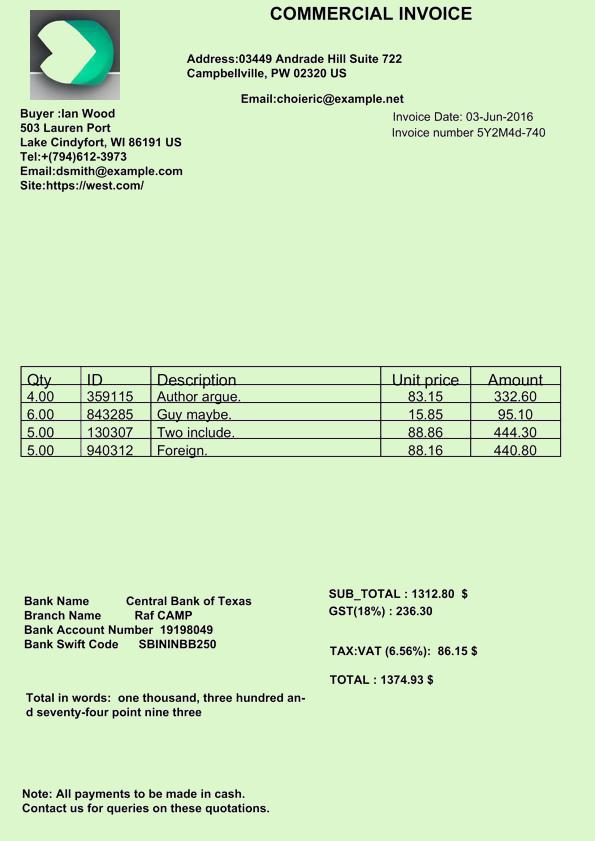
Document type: Invoice